Question: What jurisdiction, city, or county is the document associated with?
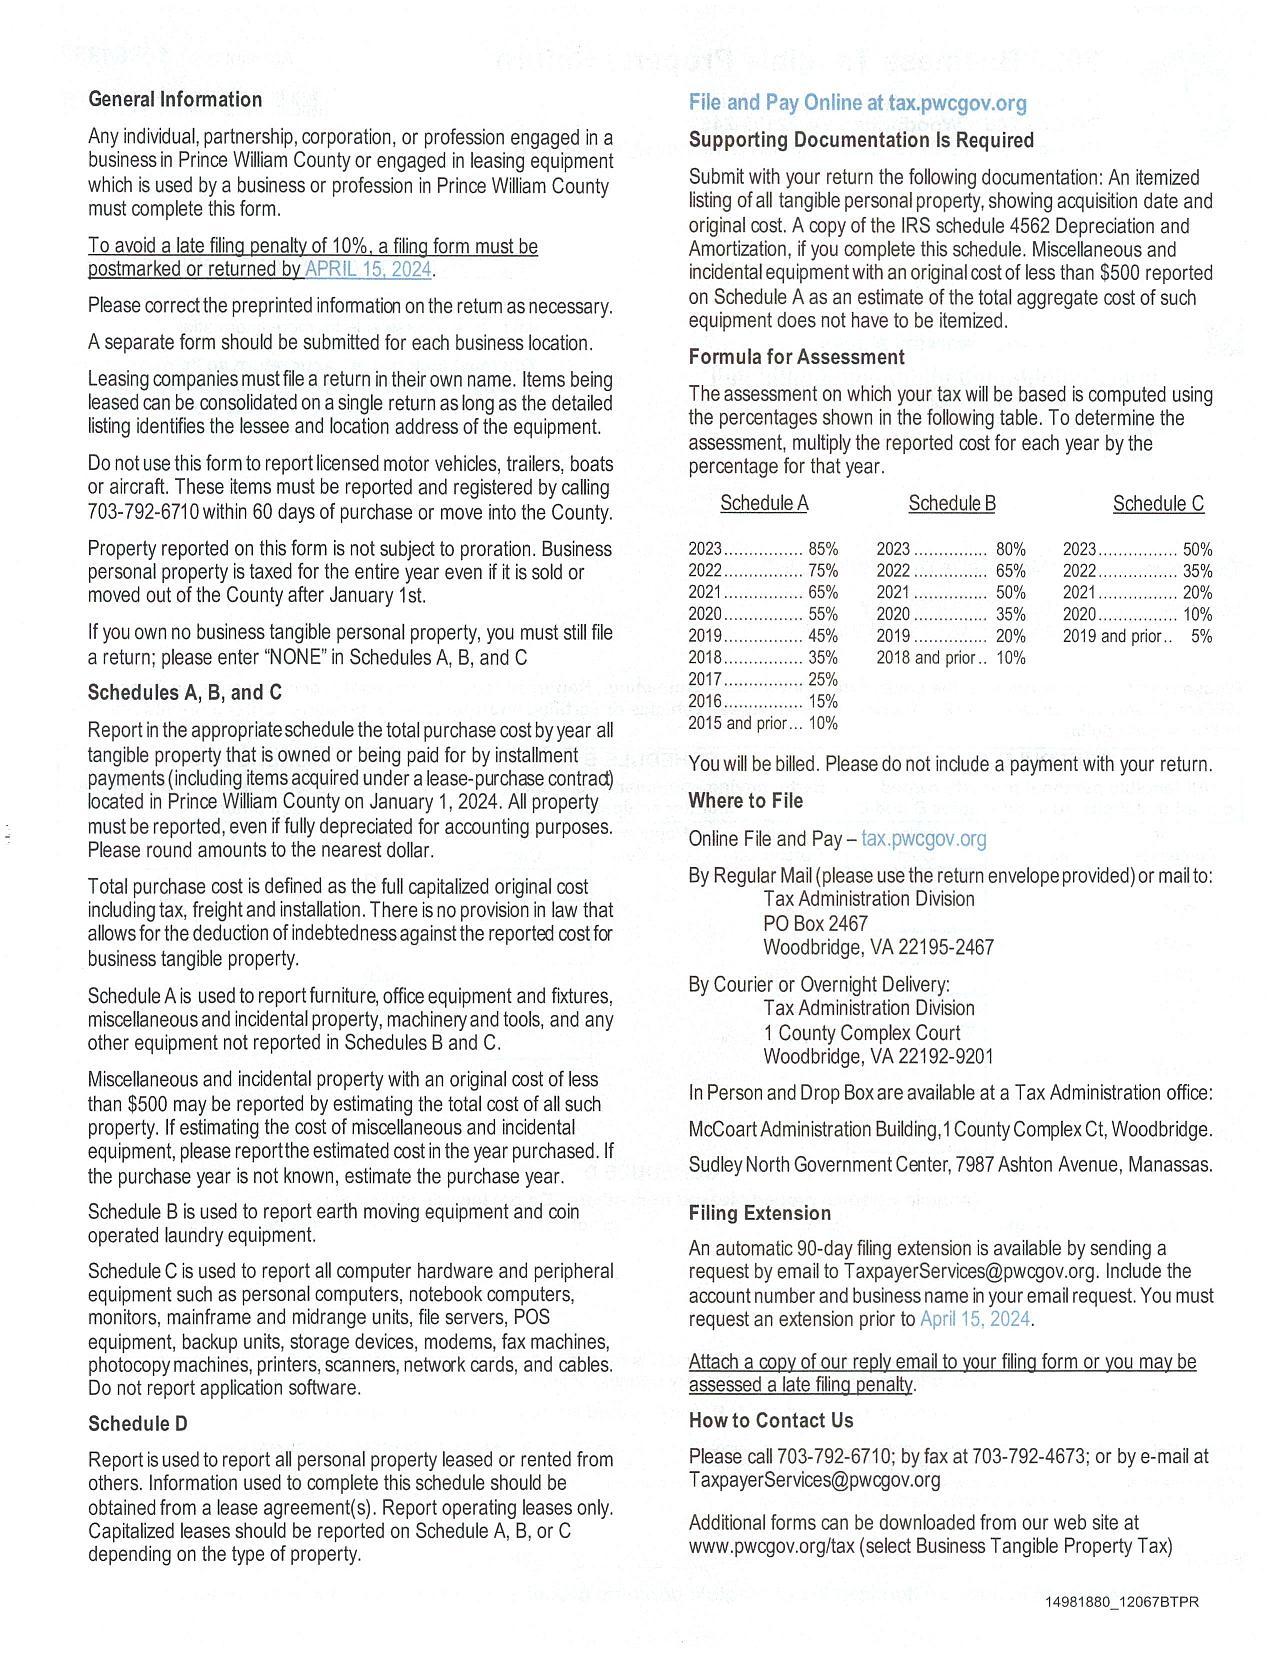
Answer: "Prince William County"